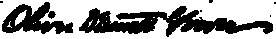
Signature of: oliver dennett grover